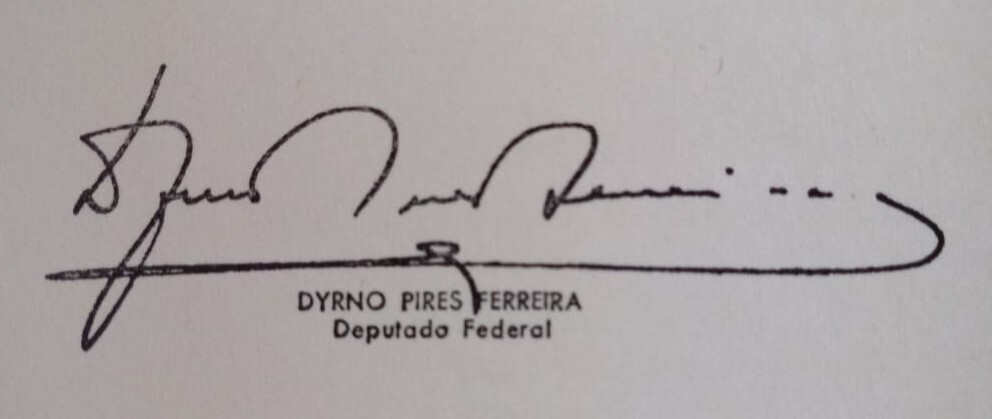
Signature of: dirno jurandir pires ferreira